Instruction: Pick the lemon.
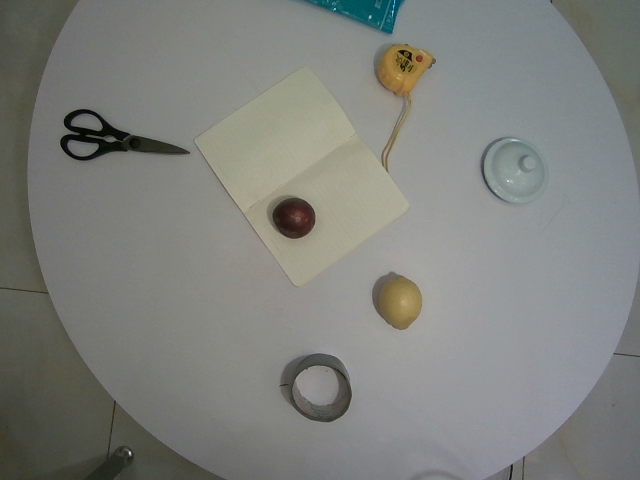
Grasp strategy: vertical